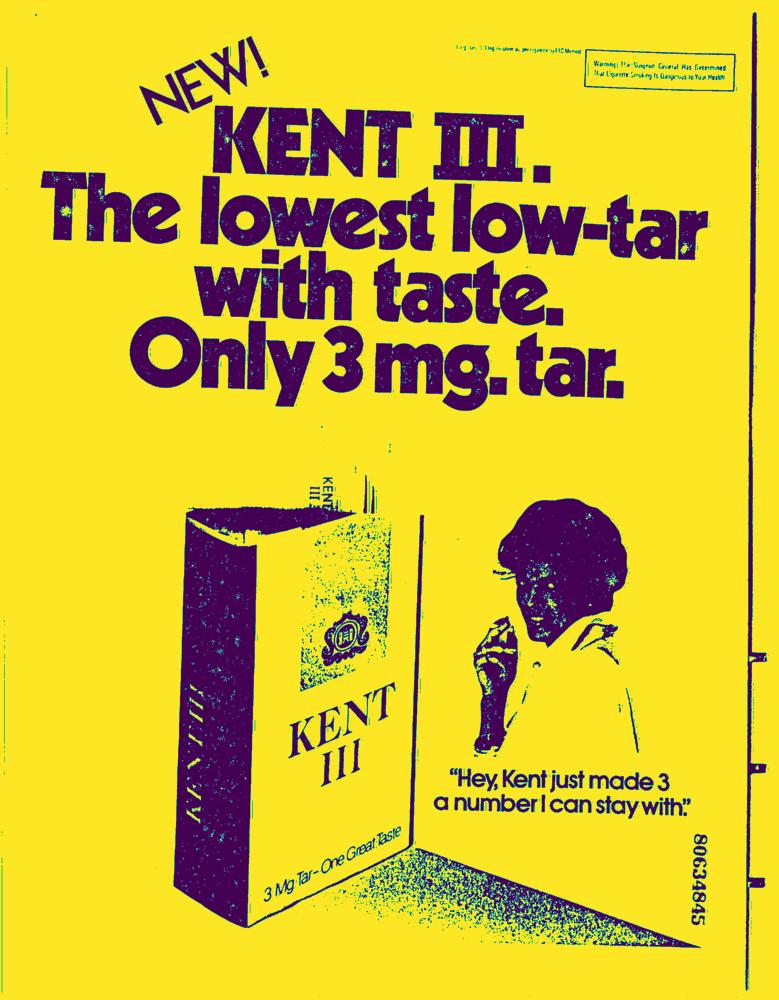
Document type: AD